Question: Which state is mentioned in the document?
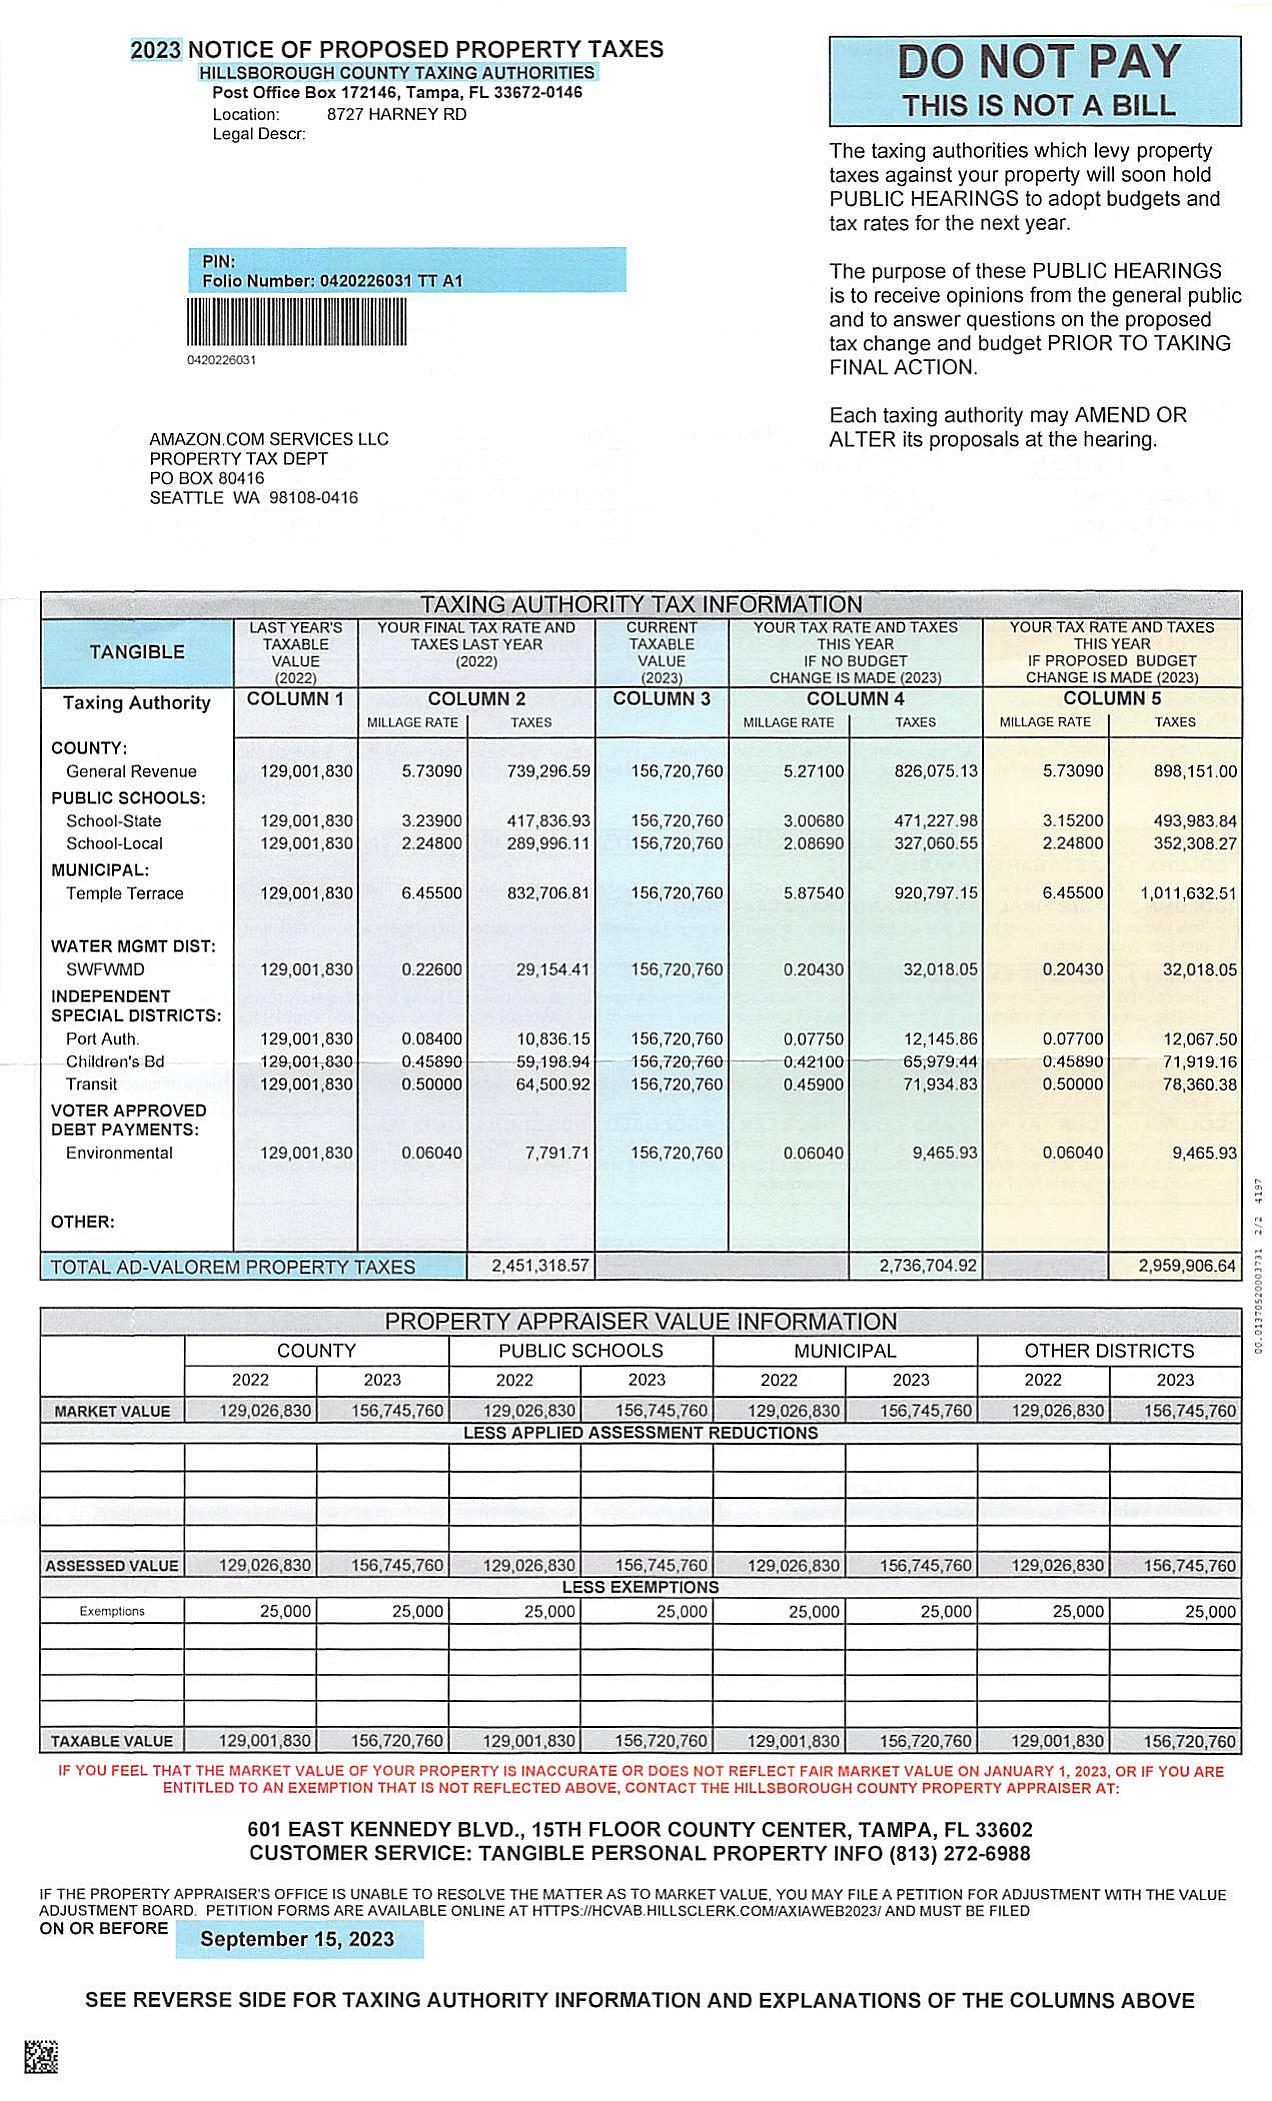
Answer: "FL"